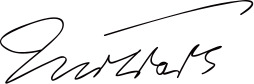
Signature of: werner mölders